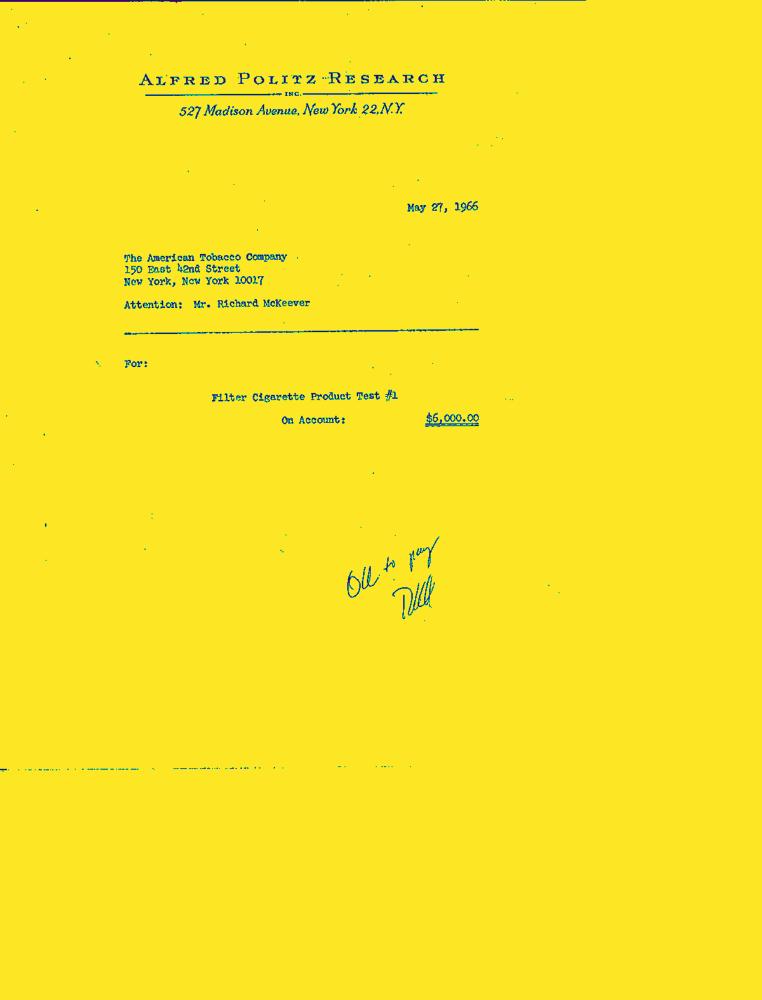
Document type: Invoice-Doc